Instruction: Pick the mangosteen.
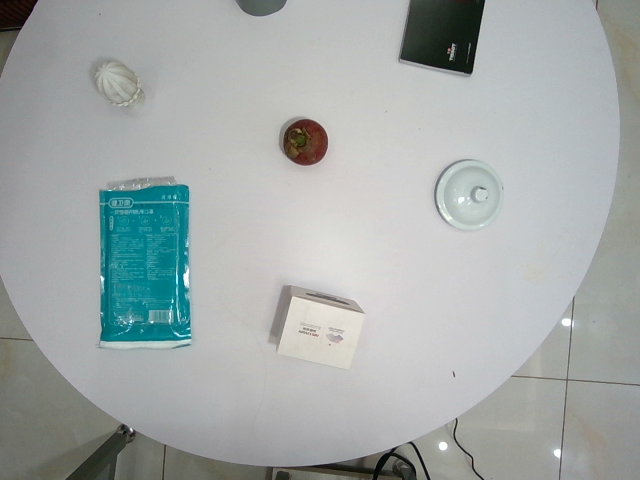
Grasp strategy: vertical